Patient: Female, age 8
A seventy-eight-year-old Japanese woman with seropositive RA, diagnosed in 1998 based on the ACR 1987 criteria, underwent sulphasalazine (SASP) therapy before she visited our institute. In 2008 she was started on methotrexate (MTX) and low-dose prednisolone (PSL) therapies.
Despite administration of low-dose therapies of MTX (6 mg/week), SASP (500 mg/day), and PSL (2.5 mg/day), because of her age and history of drug intolerance, her RA disease activity remained high [tender joint count, 4/28, and swollen joint count, 11/28; patient global assessment score, 72 mm/100 mm; C-reactive protein (CRP), 2.55 mg/dL; erythrocyte sedimentation rate (ESR), 52 mm/hour; matrix metalloproteinase- 3, 71.7 ng/mL; and disease activity score 28-ESR, 5.82].
The patient was elderly and had a long-term smoking habit. Furthermore, she had pulmonary emphysema and slight fibrosis in her bilateral lower lungs, and her sister had previously suffered from tuberculosis. However, the patient had no other lung diseases, including tuberculosis (negative result on the tuberculin test quanti-FERON), no medical history of any viral infection, was not a hepatitis B virus carrier, and showed normal serum KL-6 and beta-D-glucan levels (410 U/mL and <2.84 pg/mL, respectively). She had also not undergone any surgery. Therefore, we decided to include anti-TNF therapy along with her current therapy after giving isoniazid (INH) 300 mg/day for three months.
ADA at a dose of 40 mg was introduced in addition to MTX (6 mg/week), SASP (500 mg/day), PSL (2.5 mg/day), and folic acid (5 mg/week) in June 2011. She experienced excellent pain relief in her joints after her first subcutaneous ADA injection, with no immediate adverse effects; her second injection was therefore safely administered two weeks after her first injection.
Eight days after her second ADA injection, she had fever (38.6  C), fatigue, and bloody sputum for two consecutive days; thereafter, she was admitted to our hospital. At that time, we first heard that she regularly visited a public bath and had continued to do so after ADA treatment.
On admission (day 0, 8 days after her second ADA injection), her body temperature was 38.6  C and she was slightly tachycardic (96 beats/minute) with a blood pressure of 142/68 mmHg. Her heart sounds were normal, and she had neither chest pain nor visible rash. However, coarse crackles were audible in her right lower lung, and oxygen monitoring showed hypoxemia (SpO2, 92%). Her joints were not swollen, painful, or warm, so we did not consider this state as a flare of RA. On the other hand, laboratory data showed marked acute inflammation (CRP, 27.05 mg/dL; white blood cell count, 20,600/mm3) and a positive urine L. pneumophila antigen test (Binax, Portland, OR, USA). However, her serum beta-D-glucan levels were normal (<3.30 pg/mL). In addition, her expectoration culture, collected two days later, was weakly positive for Haemophilus influenzae (BLNAR).
Chest X-ray showed a permeation shadow in her right lower lung, and chest computed tomography (CT) showed pleural thickening, light ground glass opacities (GGOs) right under the pleura, and consolidation with an air bronchogram in the right S6, S9, and S10 segments without fibrotic change from her baseline lung (Fig. 1). Two blood cultures taken at day 0 revealed no sepsis.
The patient was clinically diagnosed with pneumonia caused by L. pneumophila affecting her originally fibrotic RA lungs.
She was then admitted and given intravenous pazufloxacin (PZFX) 1000 mg/day (after an initial administration of 2 g twice daily at days 0 and 1) for 10 consecutive days. She showed remarkable recovery after being injected with PZFX and was discharged on day 10. Of course, she was forbidden to visit any public bath.
After discharge from our hospital, we confirmed her seroconversion of L. pneumophila and complete healing of pneumonia on chest CT. MTX (6 mg/week) and PSL (5 mg/day) therapies were then restarted without ADA because of an increase in her RA disease activity at day 20. However, pneumonia relapsed at day 55 along with loss of appetite, fatigue, and coughing. Laboratory data showed acute inflammation (CRP, 13.09 mg/dL; white blood cell count, 10,500/mm3), and her urine L. pneumophila antigen test (Binax) was again positive. In addition, both her serum KL-6 and beta-D-glucan levels were high (815 U/mL and 29.56 pg/mL, respectively) unlike before. Blood gas data showed severe hypoxemia (PO2, 47.5 mmHg; PCO2, 29.5 mmHg). Chest CT findings showed multifocal consolidation with GGO extending to the bilateral lower aggravated fibrotic lungs (Fig. 2A and B) unlike pneumocystis pneumonia (PCP), which mostly showed diffuse GGO of the bilateral lungs. Furthermore, neither DNA of Pneumocystis jiroveci from bronchoalveolar lavage fluid (BALF) nor serum Cryptococcus and Aspergillus antigens were positive. We could not detect any bacteria from her BALF culture. On the other hand, serum Candida antigen and culture of Candida albicans were positive. On the basis of these findings, we diagnosed a relapse of L. pneumophila pneumonia with deep mycosis (eg, Candida infection) and interstitial pneumonia (IP). The patient's lungs were previously affected by RA, but not PCP. Unfortunately, although we tried every possible treatment, the patient eventually died of aggravated IP on day 79 (KL-6, 5030 U/mL; beta-D-glucan, 8.05 pg/mL at day 72).
Keywords: legionella pneumophila, adalimumab, fatal infection, rheumatoid arthritis
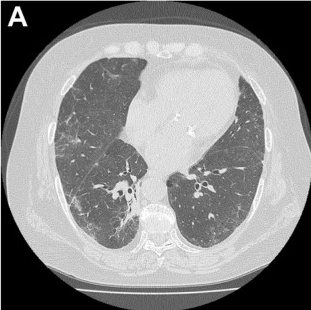
Image caption: Day 55. (A) Computed tomography of the chest at the time of relapse. Same slice as shown in Figure 1. Consolidation appeared in the right S6 and S9 segments and GGO appeared in multiple affected segments. Lower slice of (A). Multifocal consolidation with GGO extending to both of the lower fibrotic lungs.